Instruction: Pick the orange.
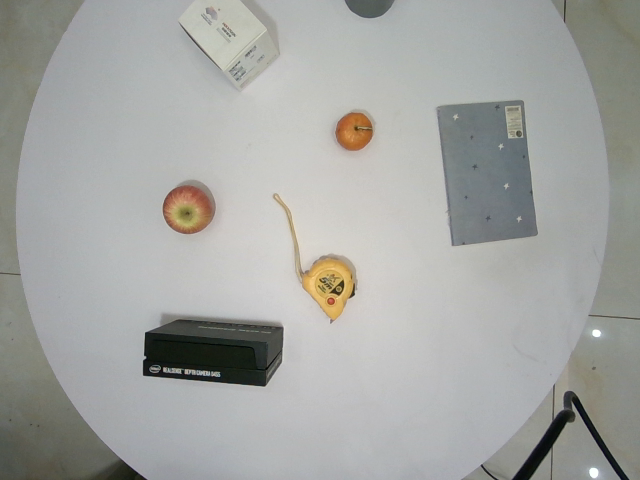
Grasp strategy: vertical